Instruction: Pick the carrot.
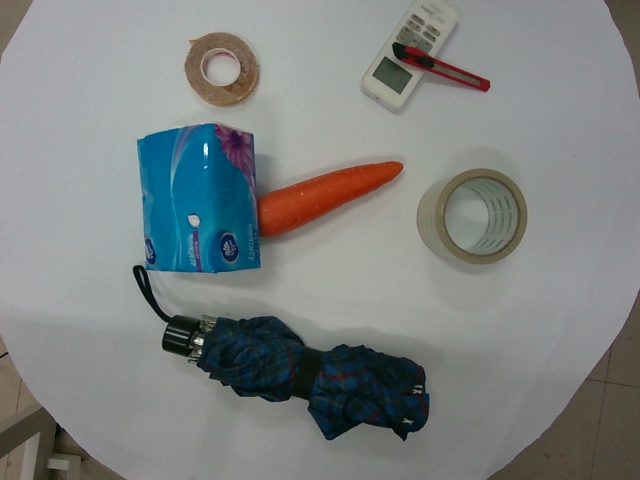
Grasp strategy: vertical